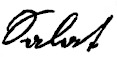
Signature of: jakob salat